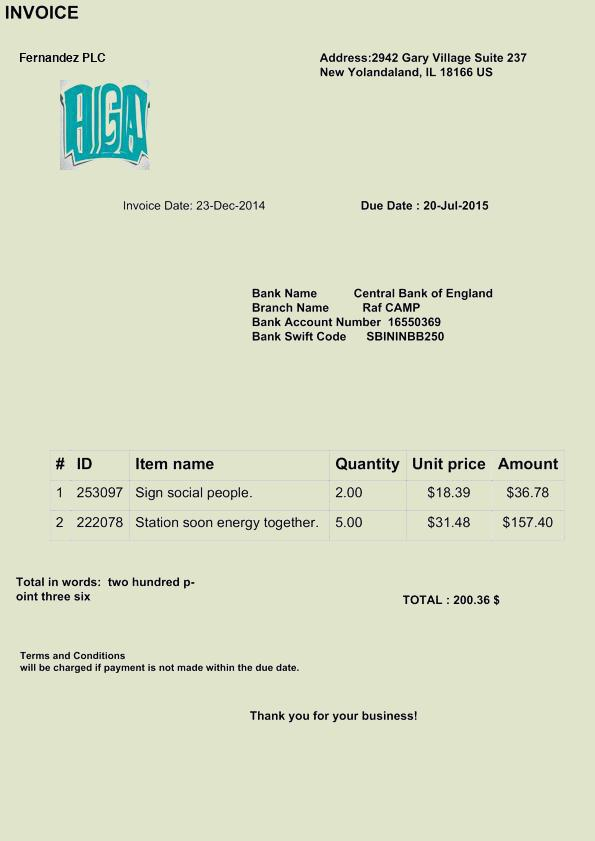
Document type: Invoice